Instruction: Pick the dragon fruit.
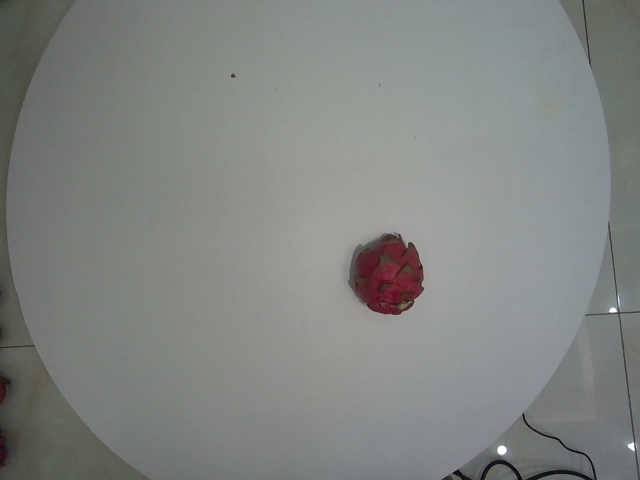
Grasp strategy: vertical